Question: What tax district, tax-rate area, or tax area code is specified in the document?
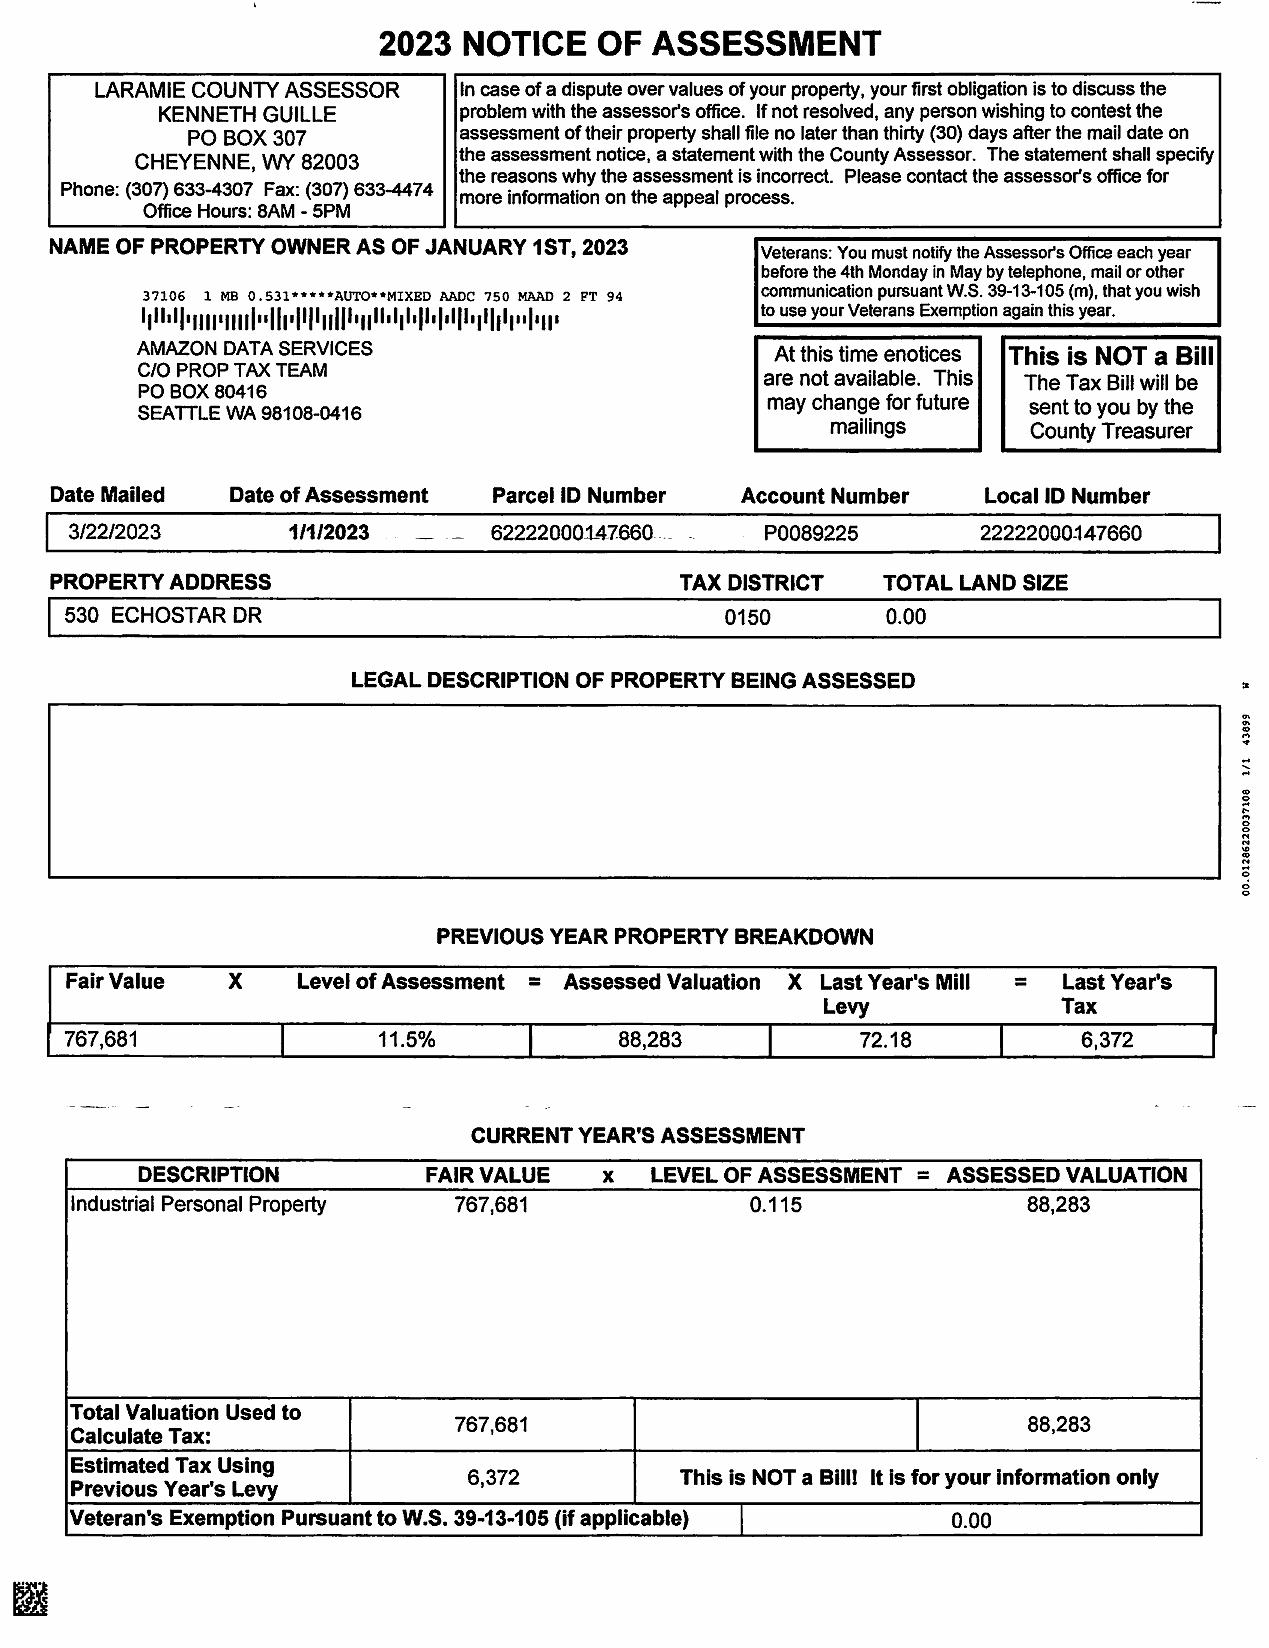
Answer: "0150"